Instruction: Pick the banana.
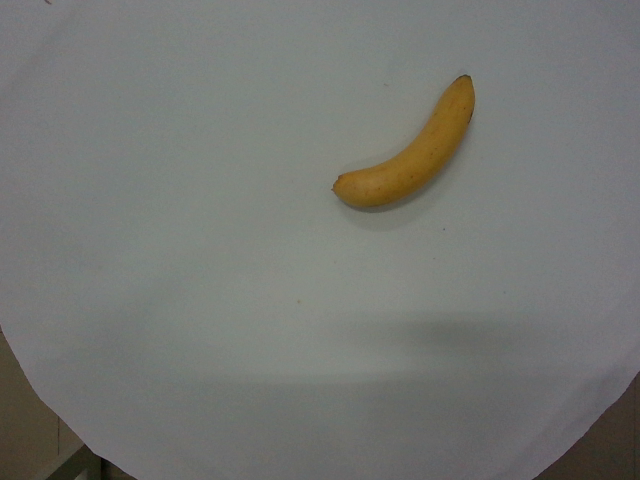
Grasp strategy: vertical